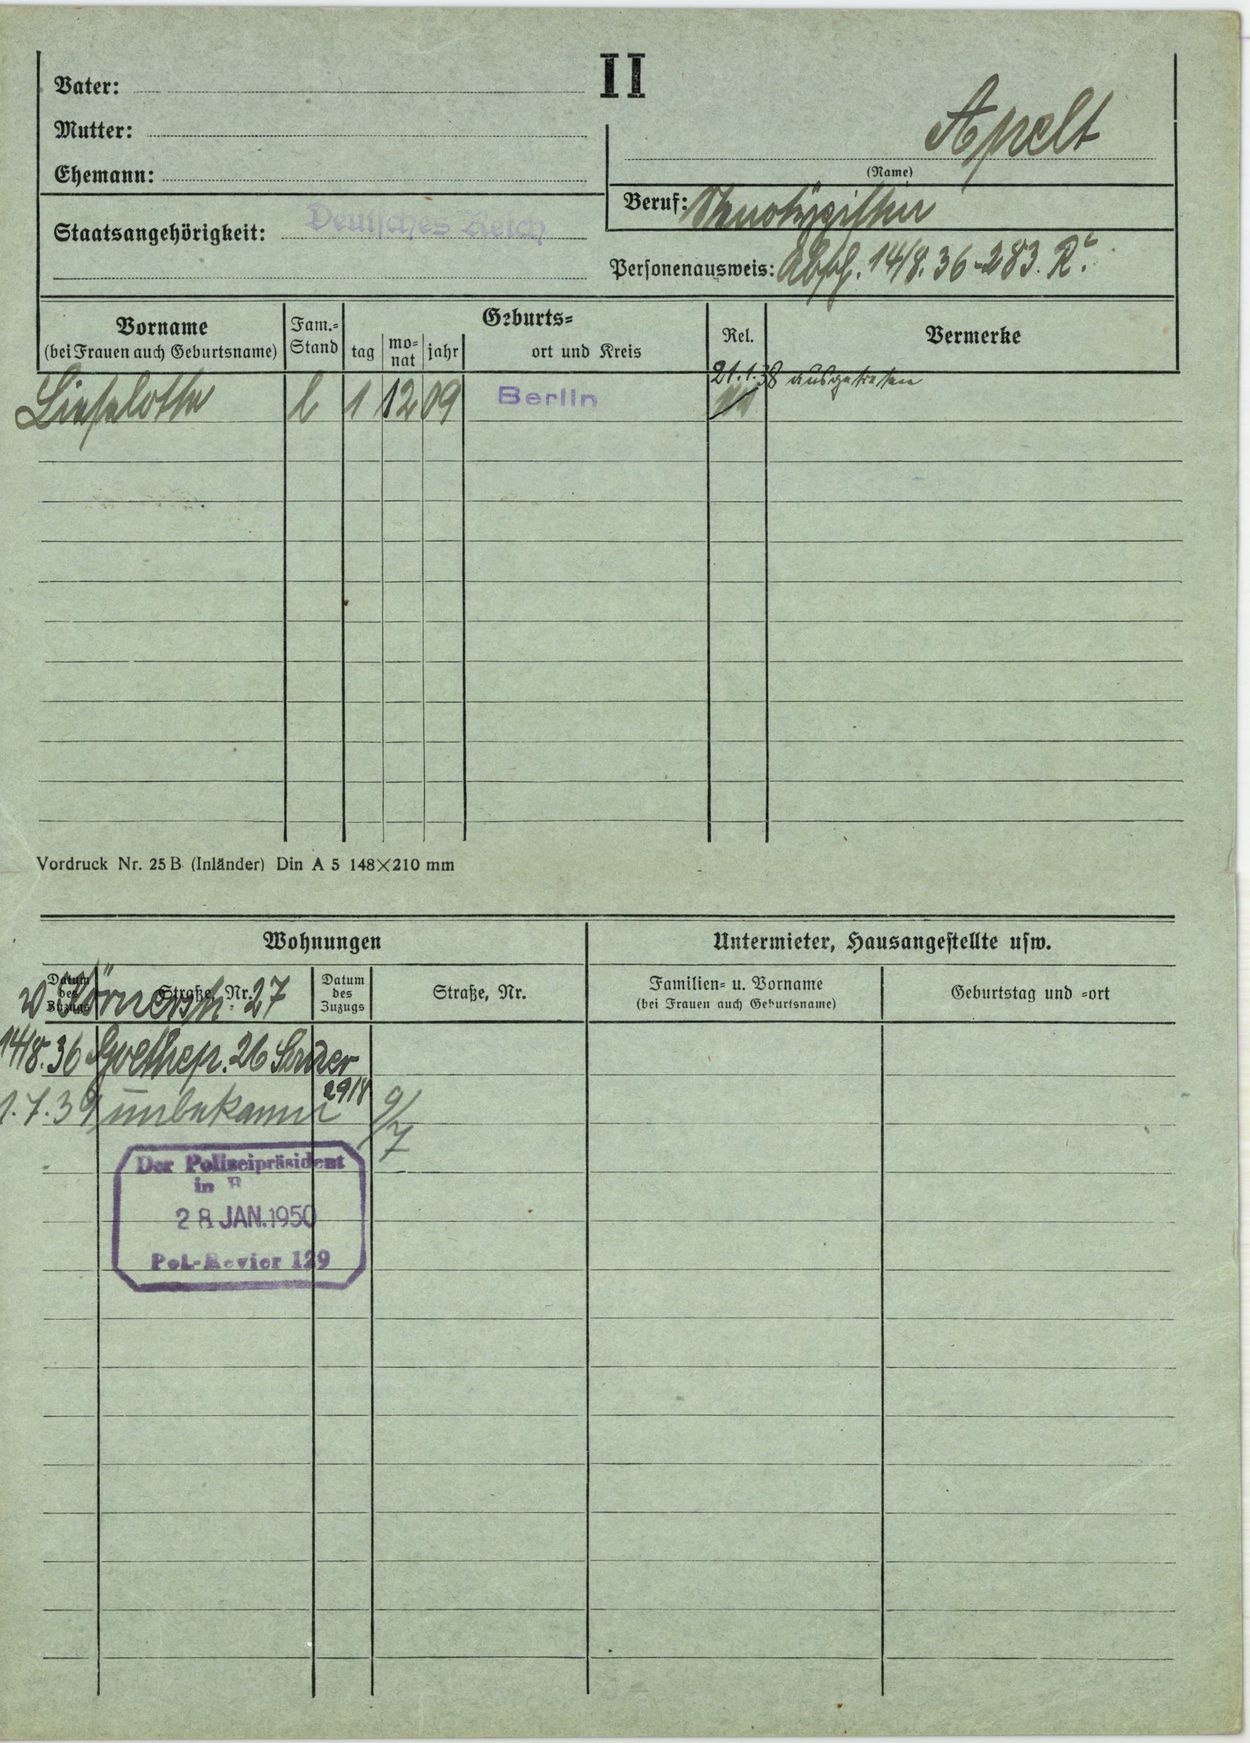
Apelt